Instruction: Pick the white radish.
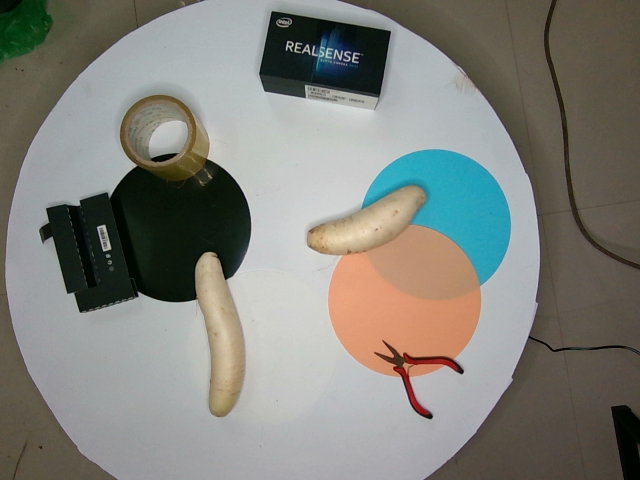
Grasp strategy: vertical